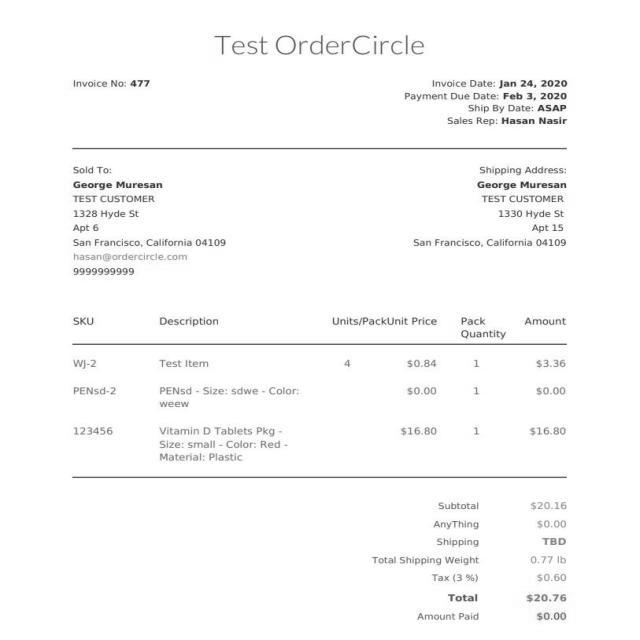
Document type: Invoice